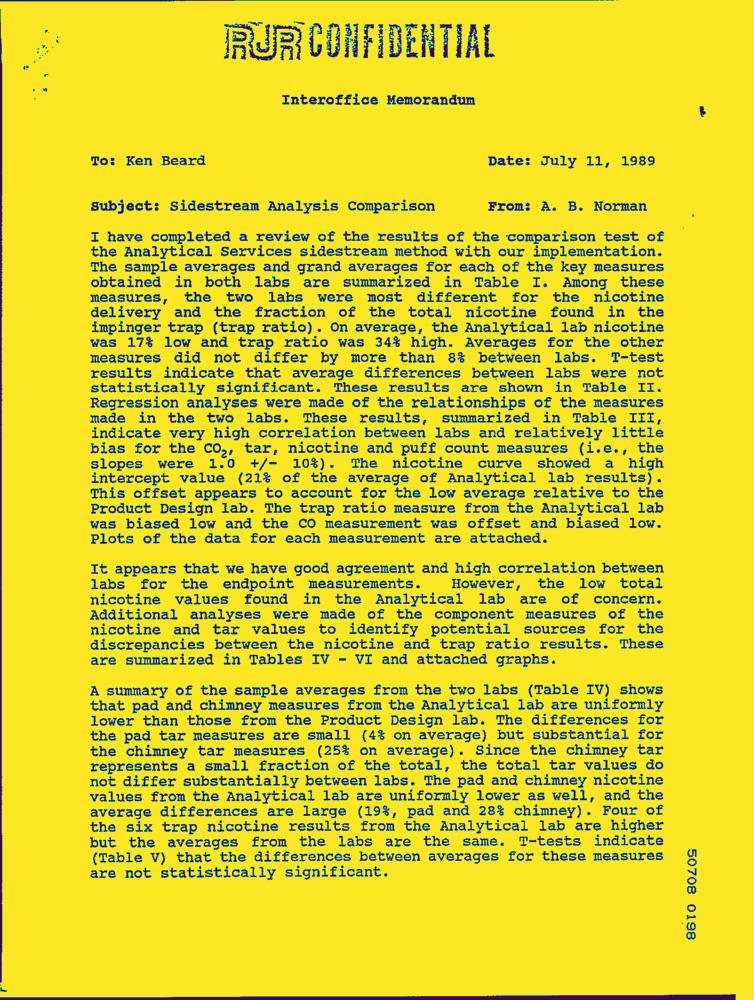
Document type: Letter-Doc